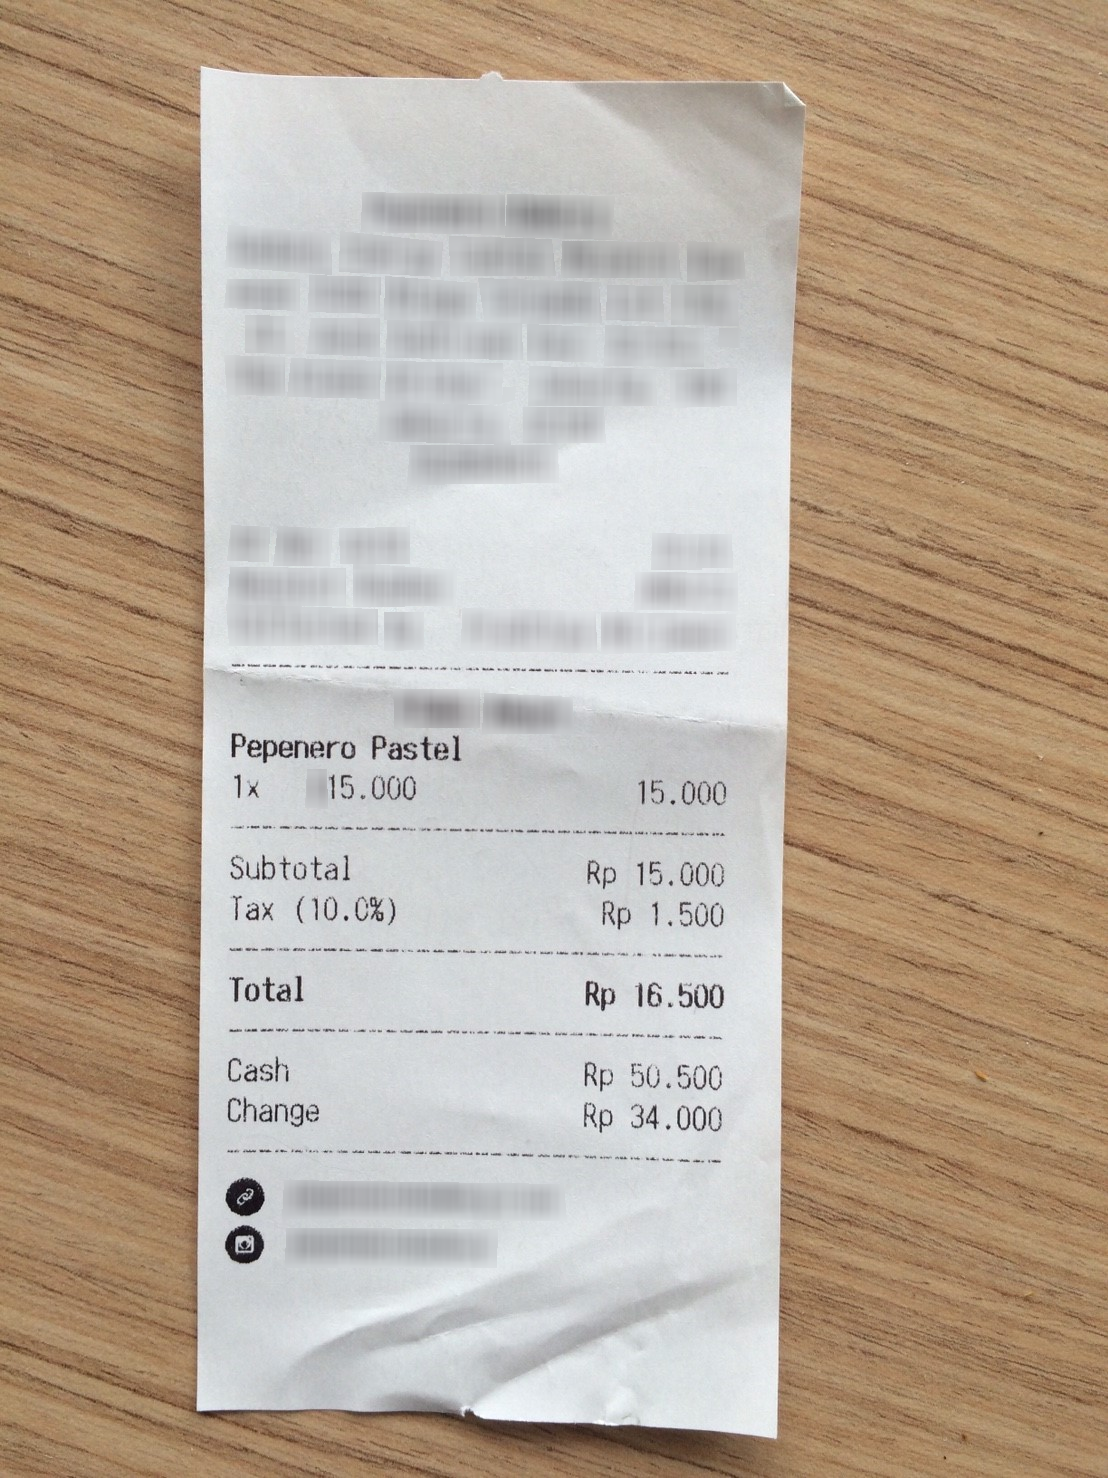
Extraction:
receipt: line_items: name: Pepenero Pastel
price: 15.000
qty: 1x
subtotal: Rp 15.000
tax: Rp 1.500
total: Rp 16.500